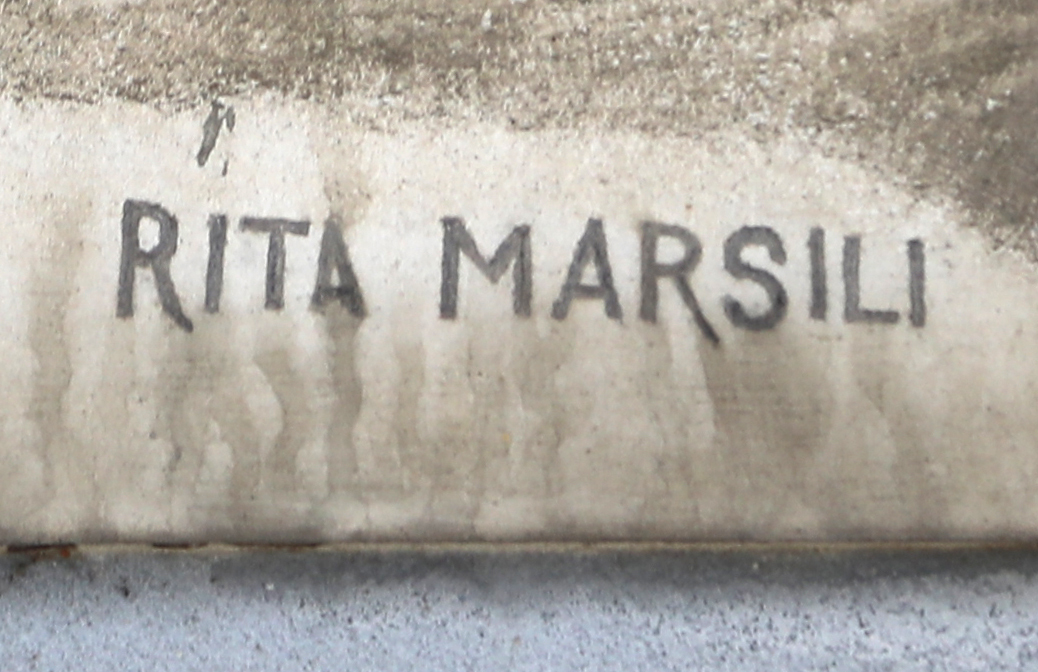
Signature of: rita marsili